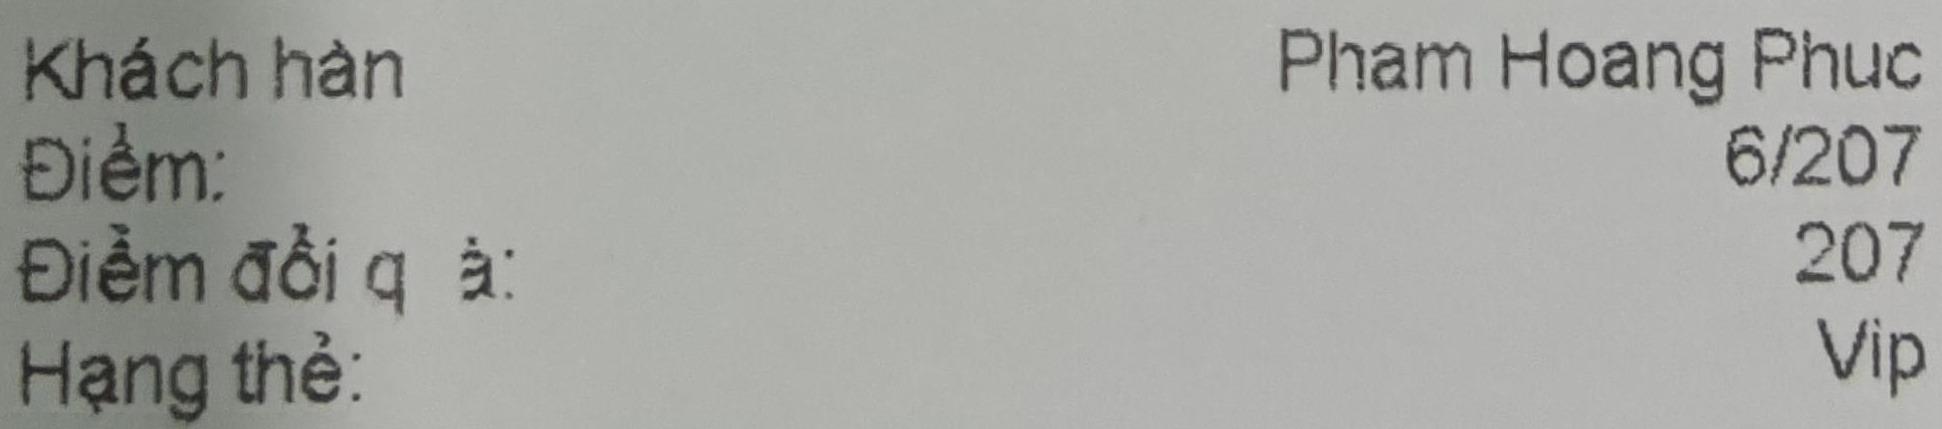
Khách hàn Pham Hoang Phuc
Điểm: 6/207
Điểm đổi q à: 207
Hạng thẻ: Vip